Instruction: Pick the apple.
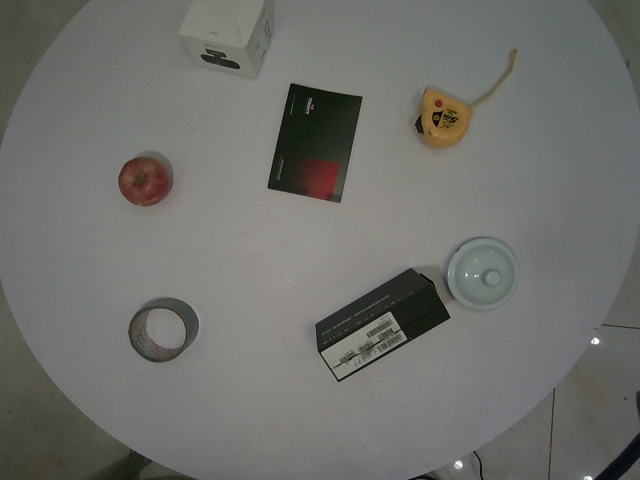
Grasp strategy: vertical